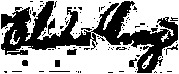
Signature of: elisha gray